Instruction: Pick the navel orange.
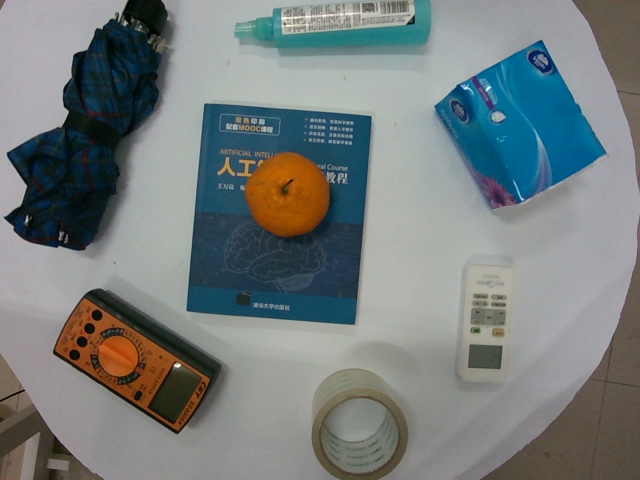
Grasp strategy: vertical